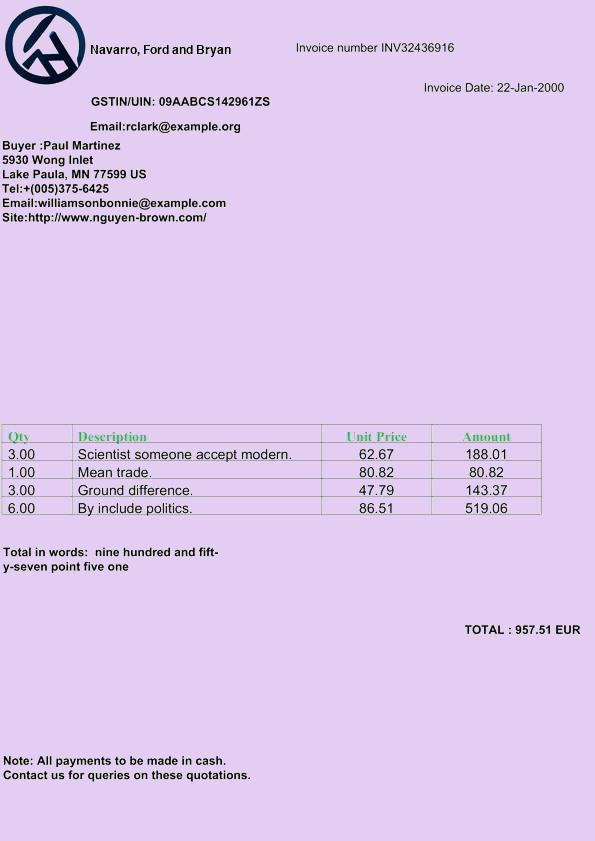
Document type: Invoice